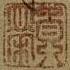
Signature of: kitagawa utamaro